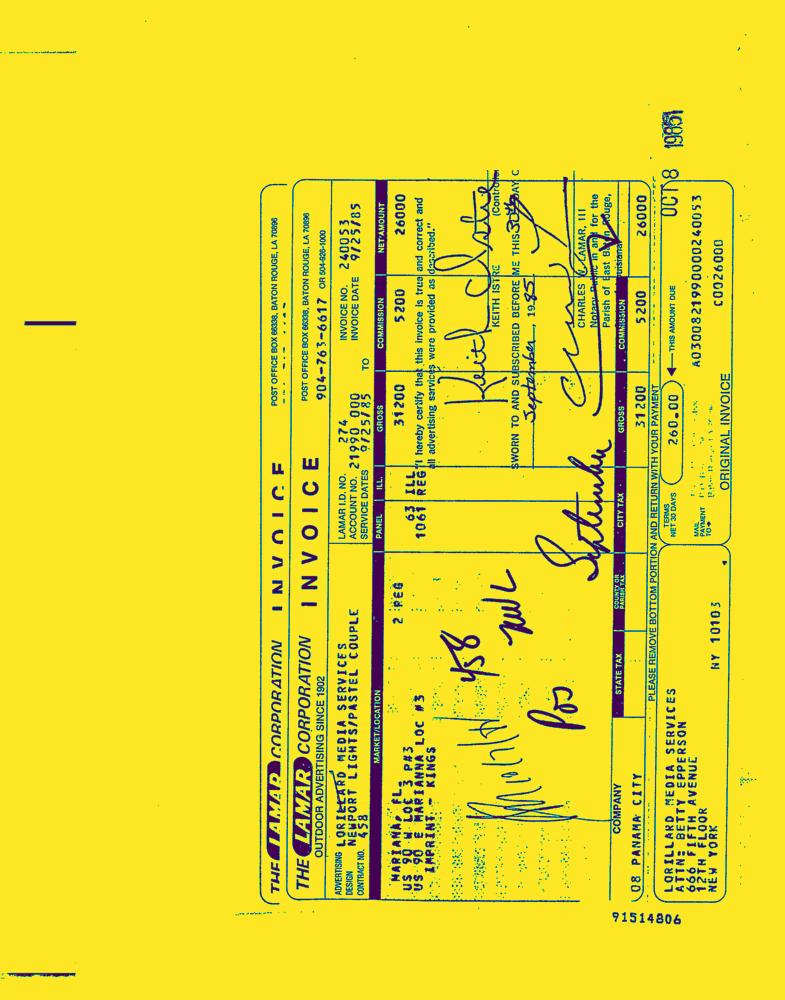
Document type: Invoice-Doc